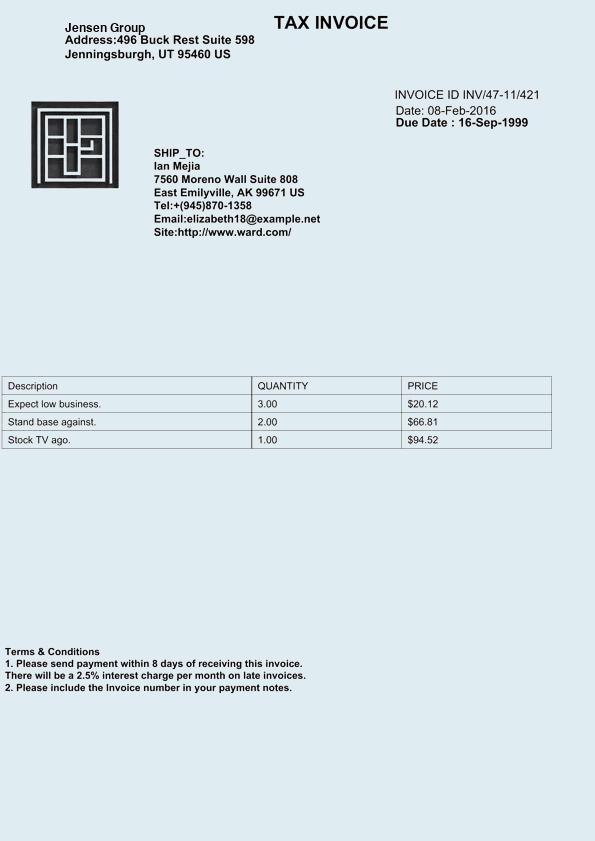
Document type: Invoice